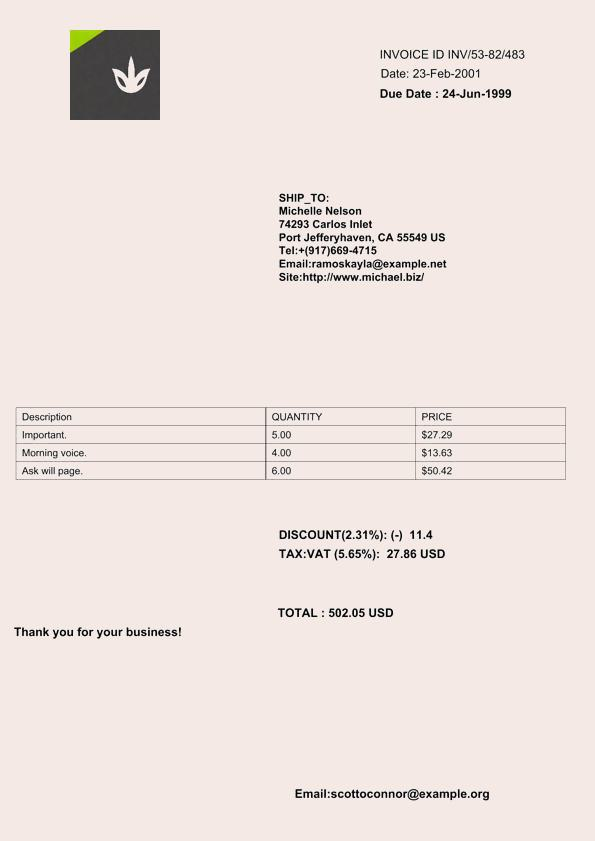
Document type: Invoice